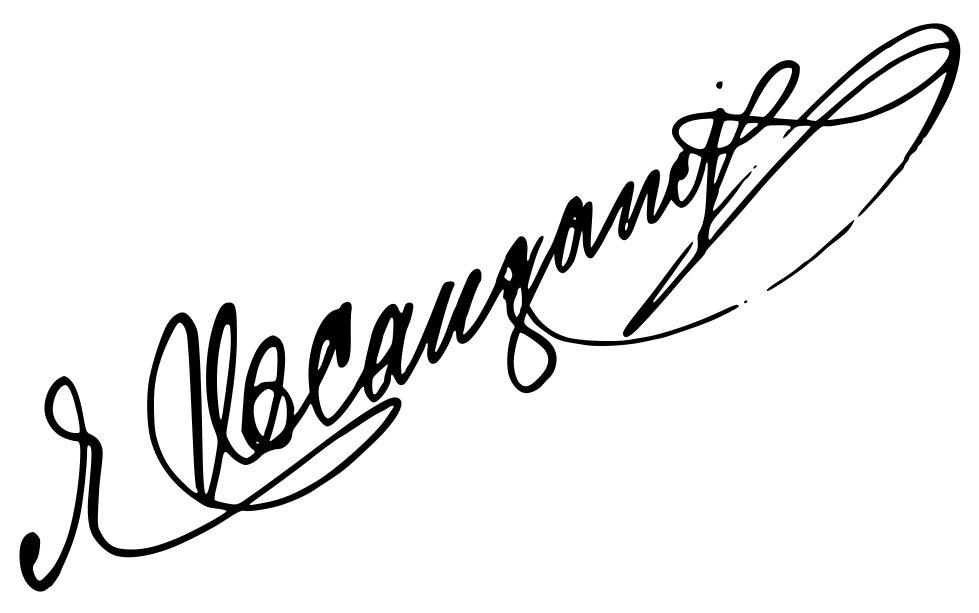
Signature of: yane sandanski